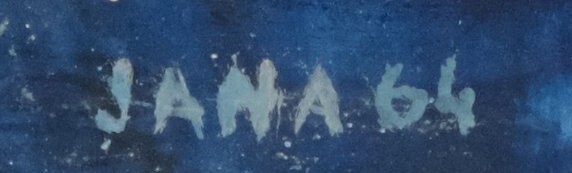
Signature of: jana míčková